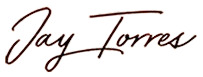
Signature of: jay torres